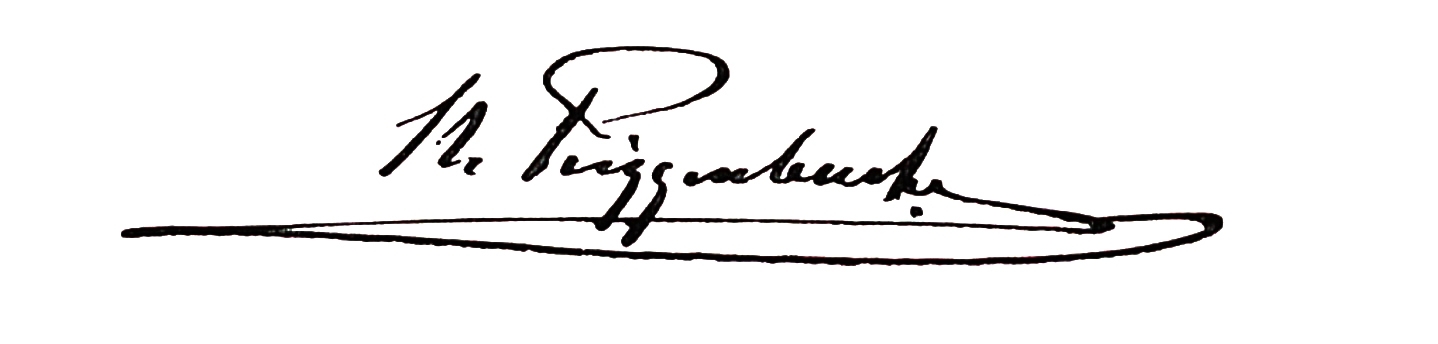
Signature of: niklaus riggenbach